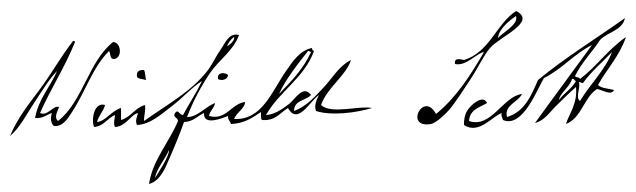
Signature of: winfield scott